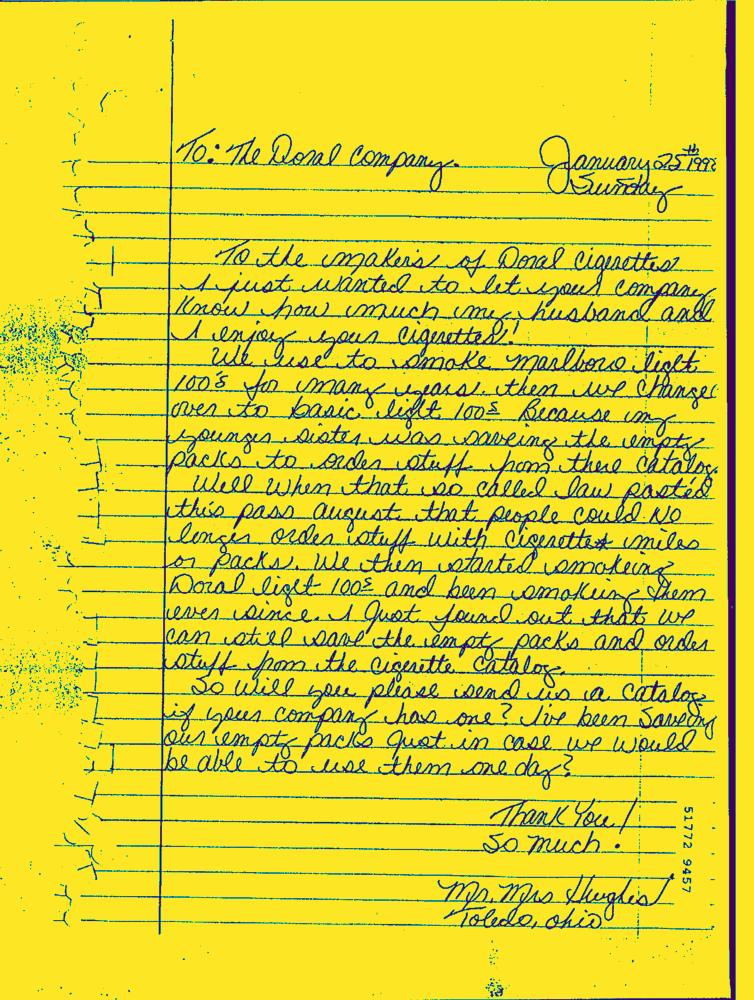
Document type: Hand-Written